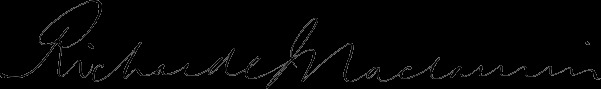
Signature of: richard cockburn maclaurin